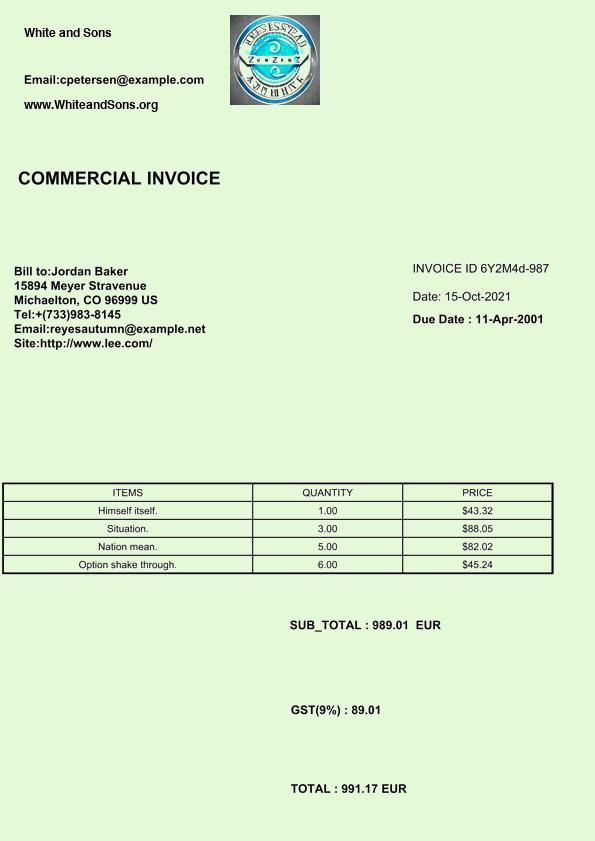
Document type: Invoice